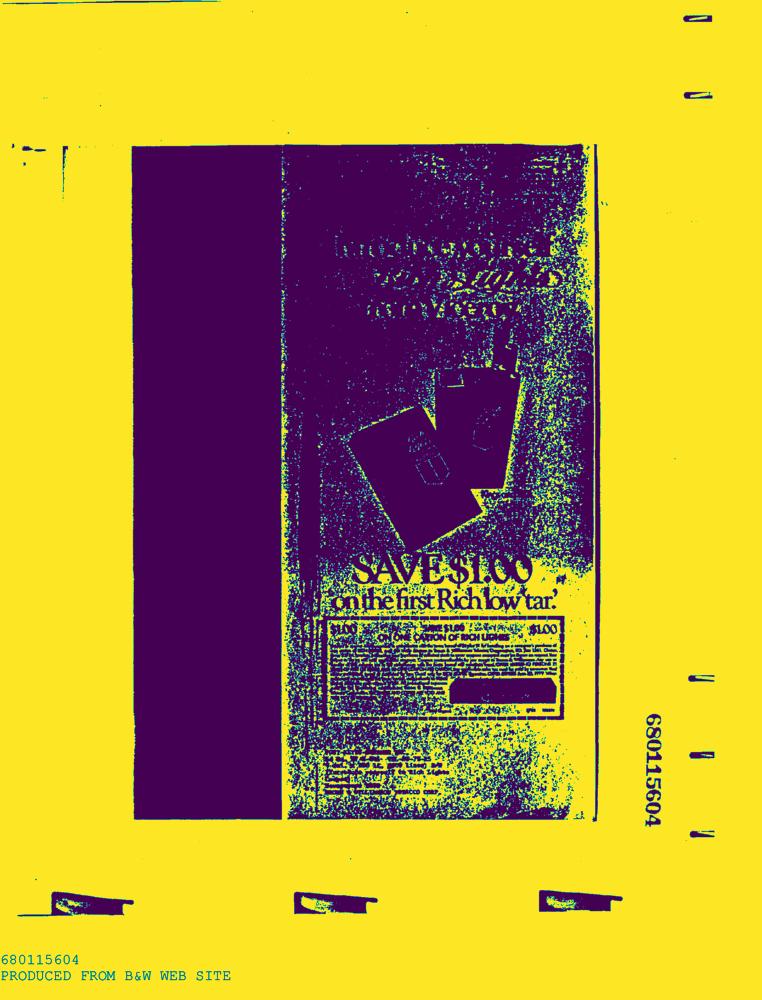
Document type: AD